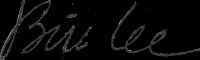
Signature of: bill lee